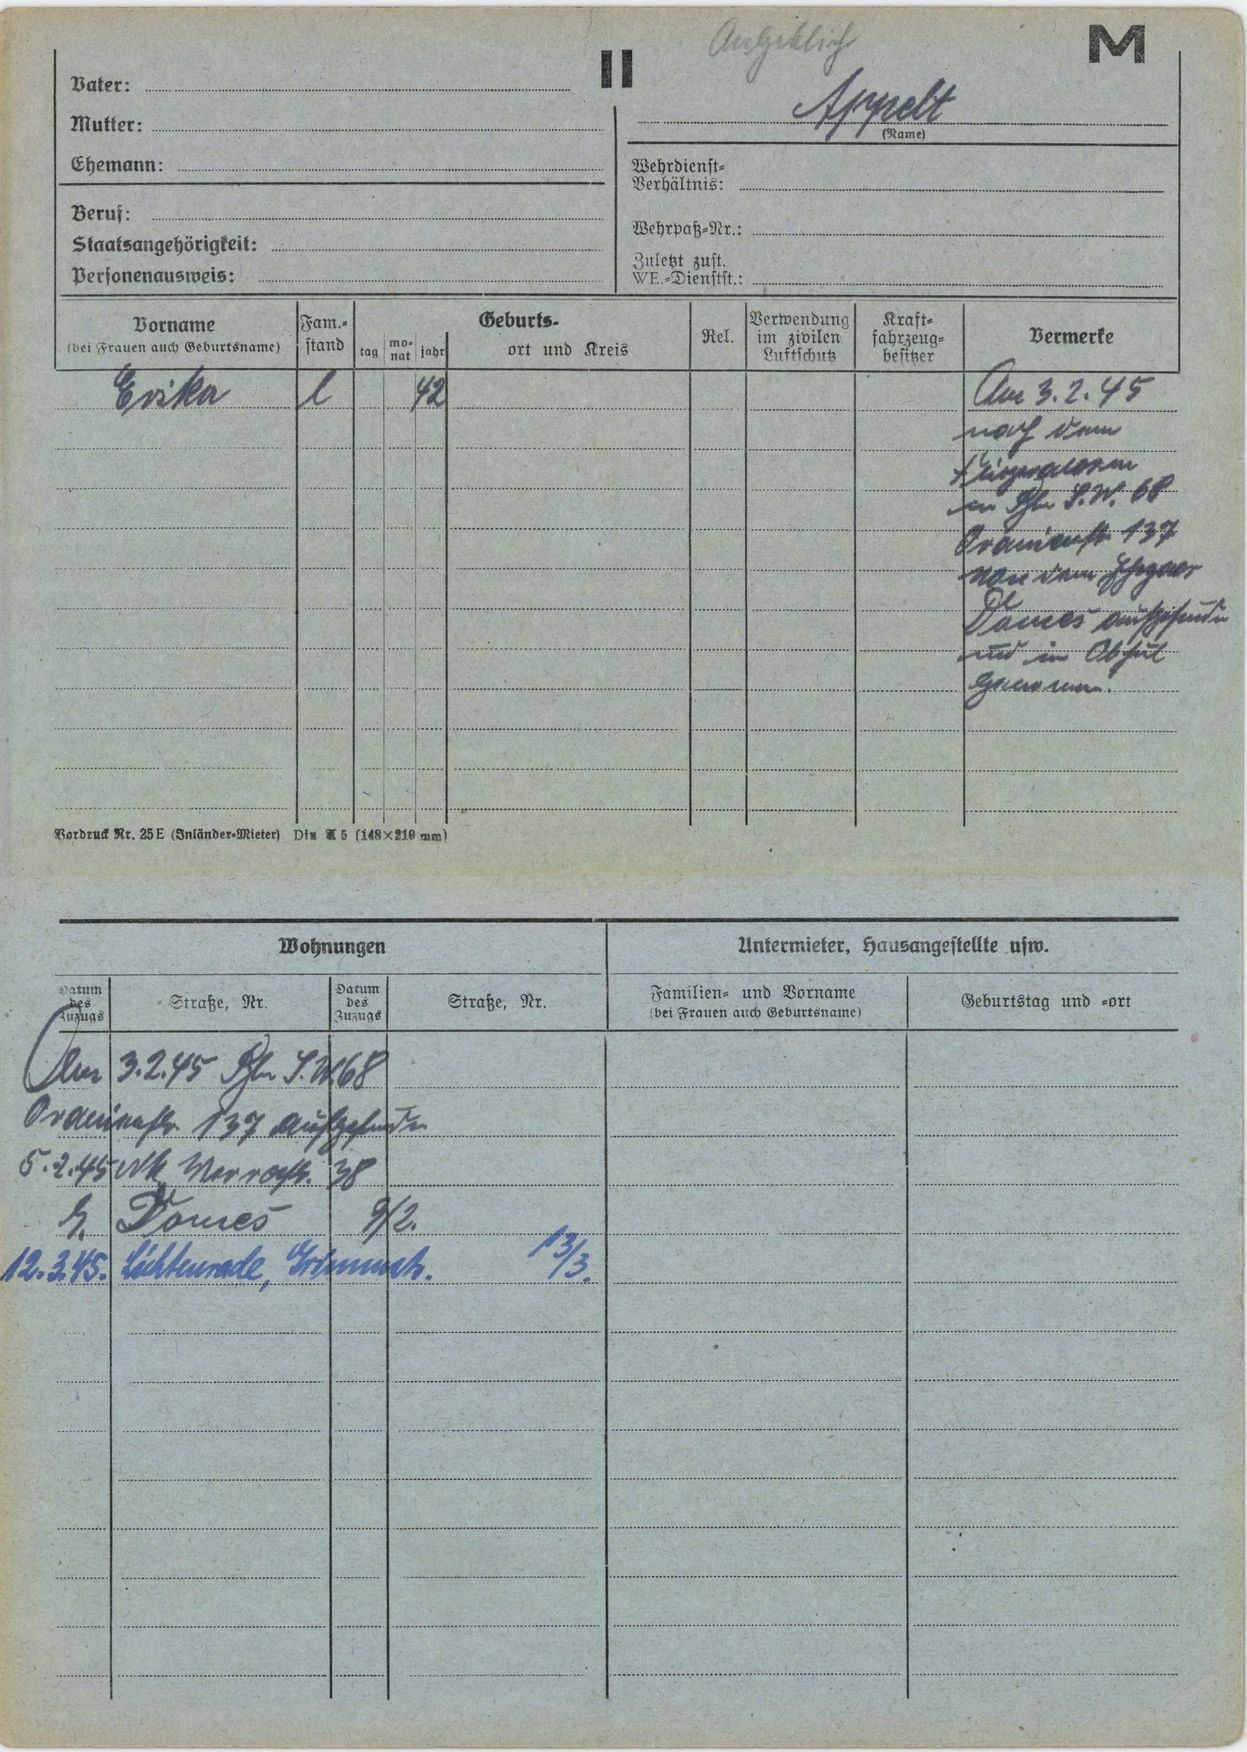
Appelt